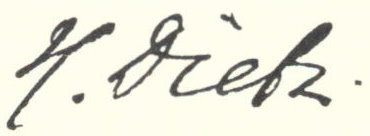
Signature of: johann heinrich wilhelm dietz